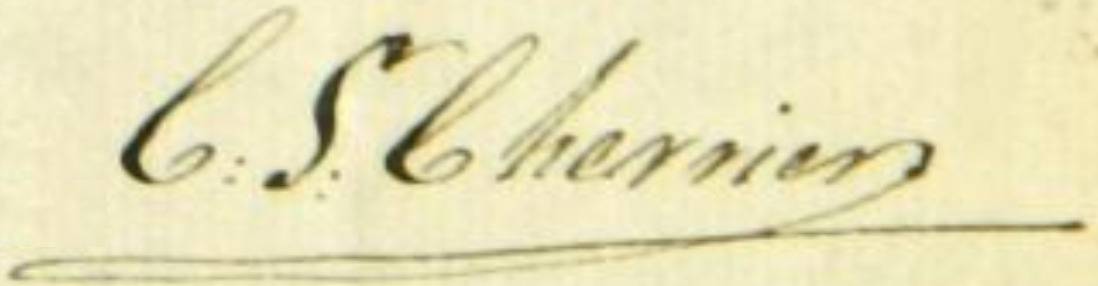
Signature of: côme séraphin cherrier